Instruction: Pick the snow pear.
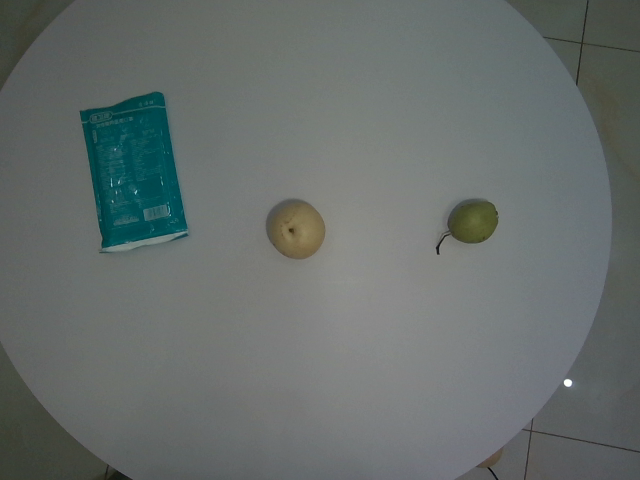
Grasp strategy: vertical